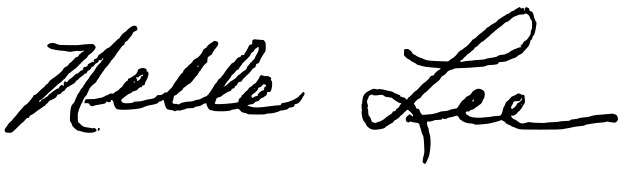
Signature of: harper lee